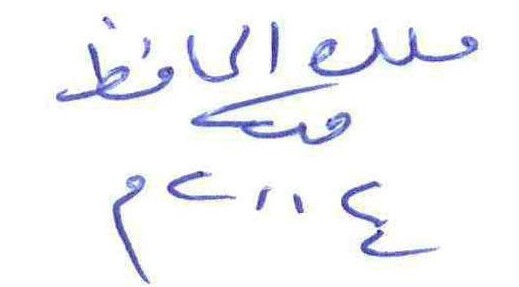
Signature of: malak al ḥāfiẓ